Question: How is the history relevant to the case?
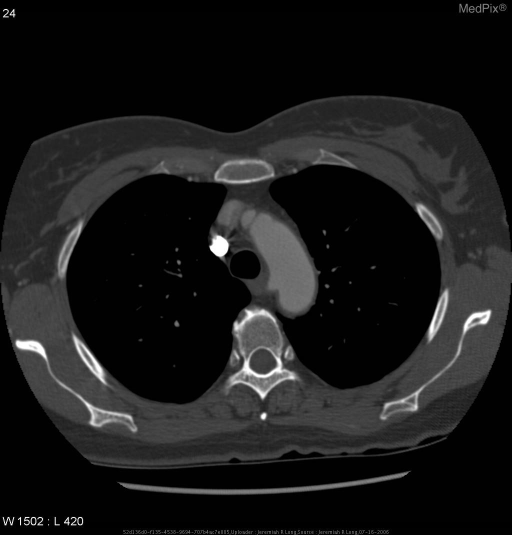
Answer: The patient's history of 54 year-old female with acute onset chest pain. is key in understanding the case.